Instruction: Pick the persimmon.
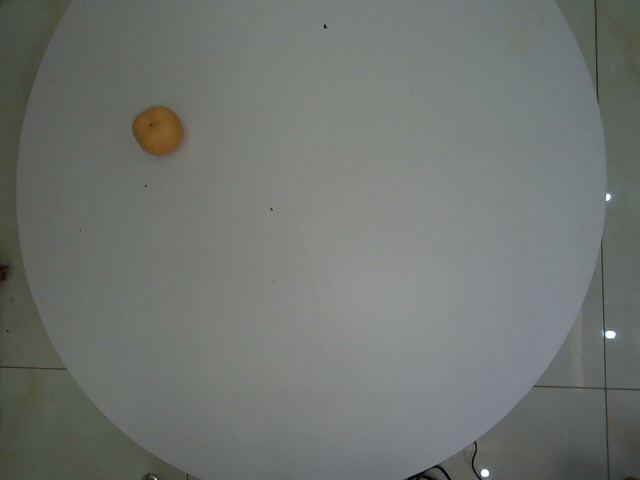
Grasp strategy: vertical